Question: What is the address or location of the property listed in the document?
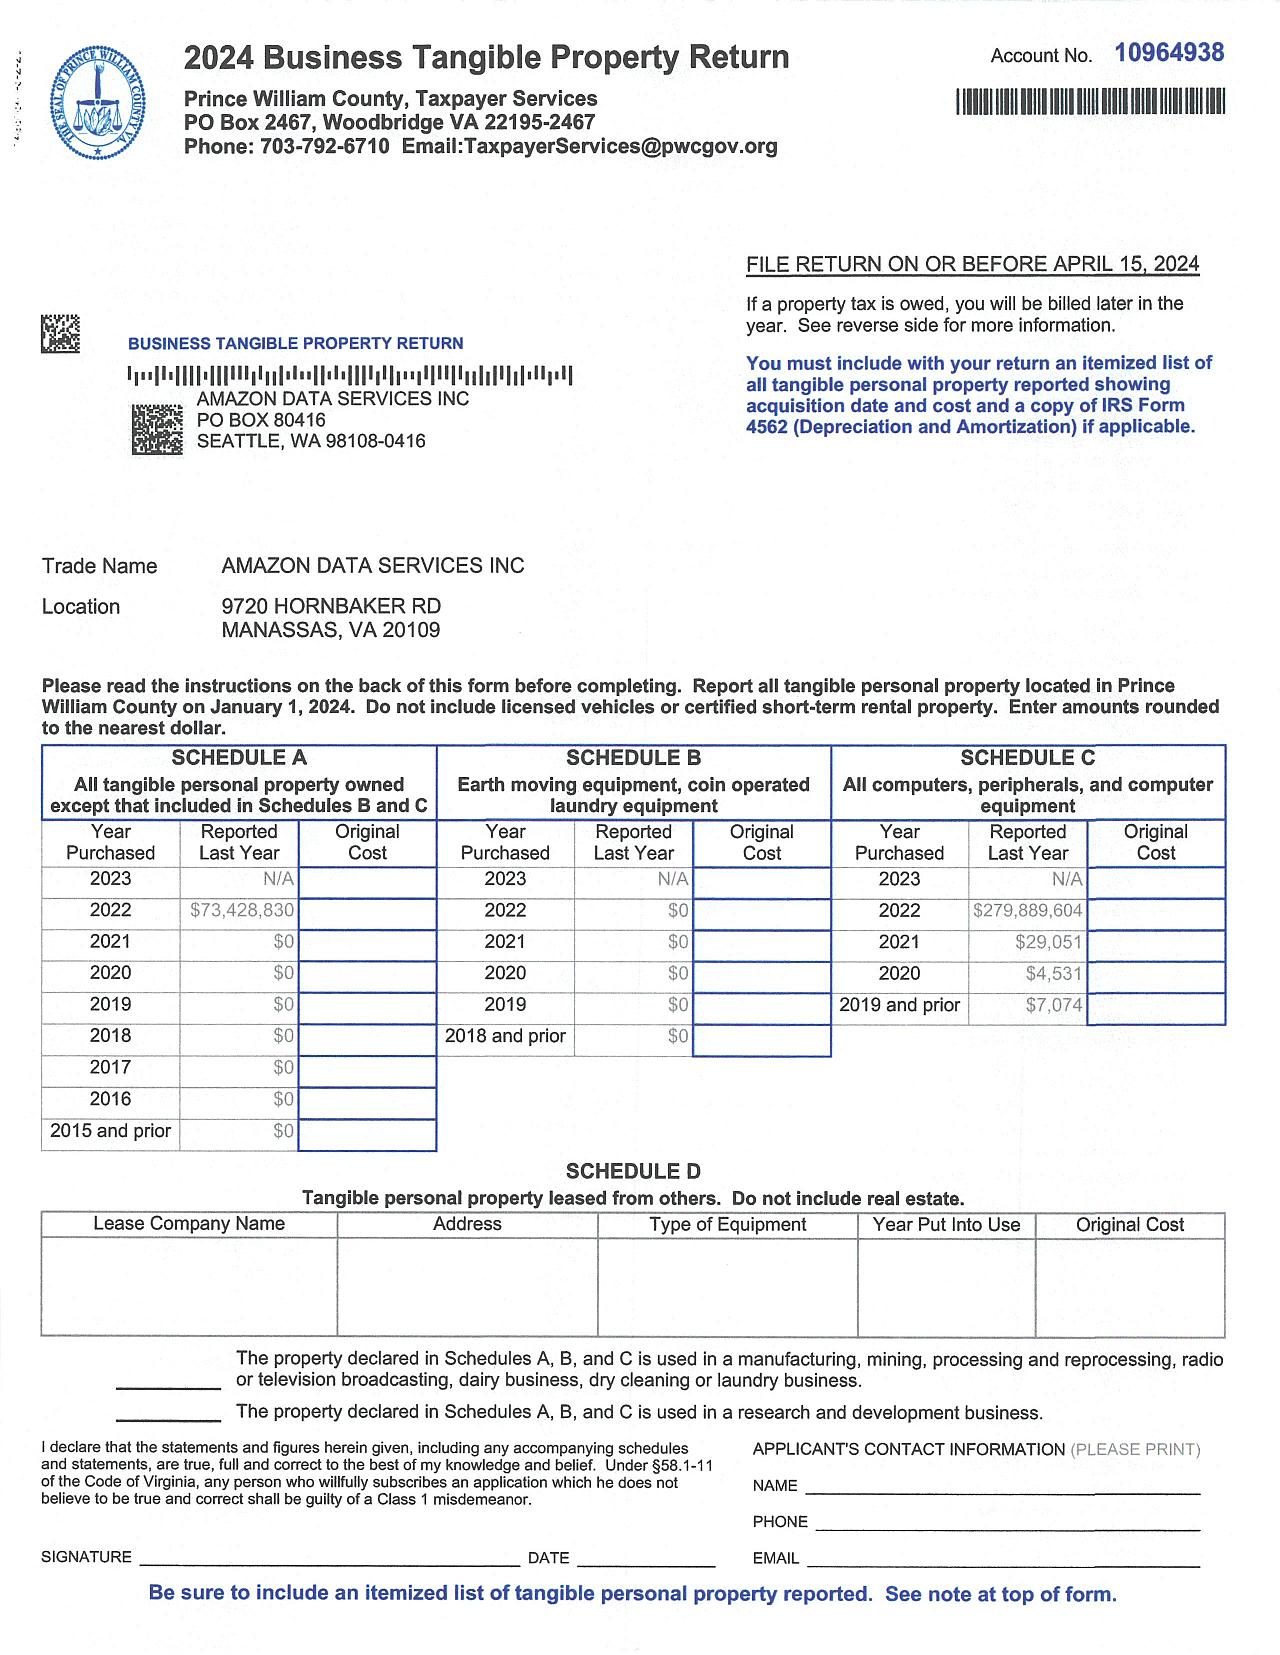
Answer: "9720 HORNBAKER RD MANASSAS, VA 20109"